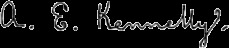
Signature of: arthur e kennelly